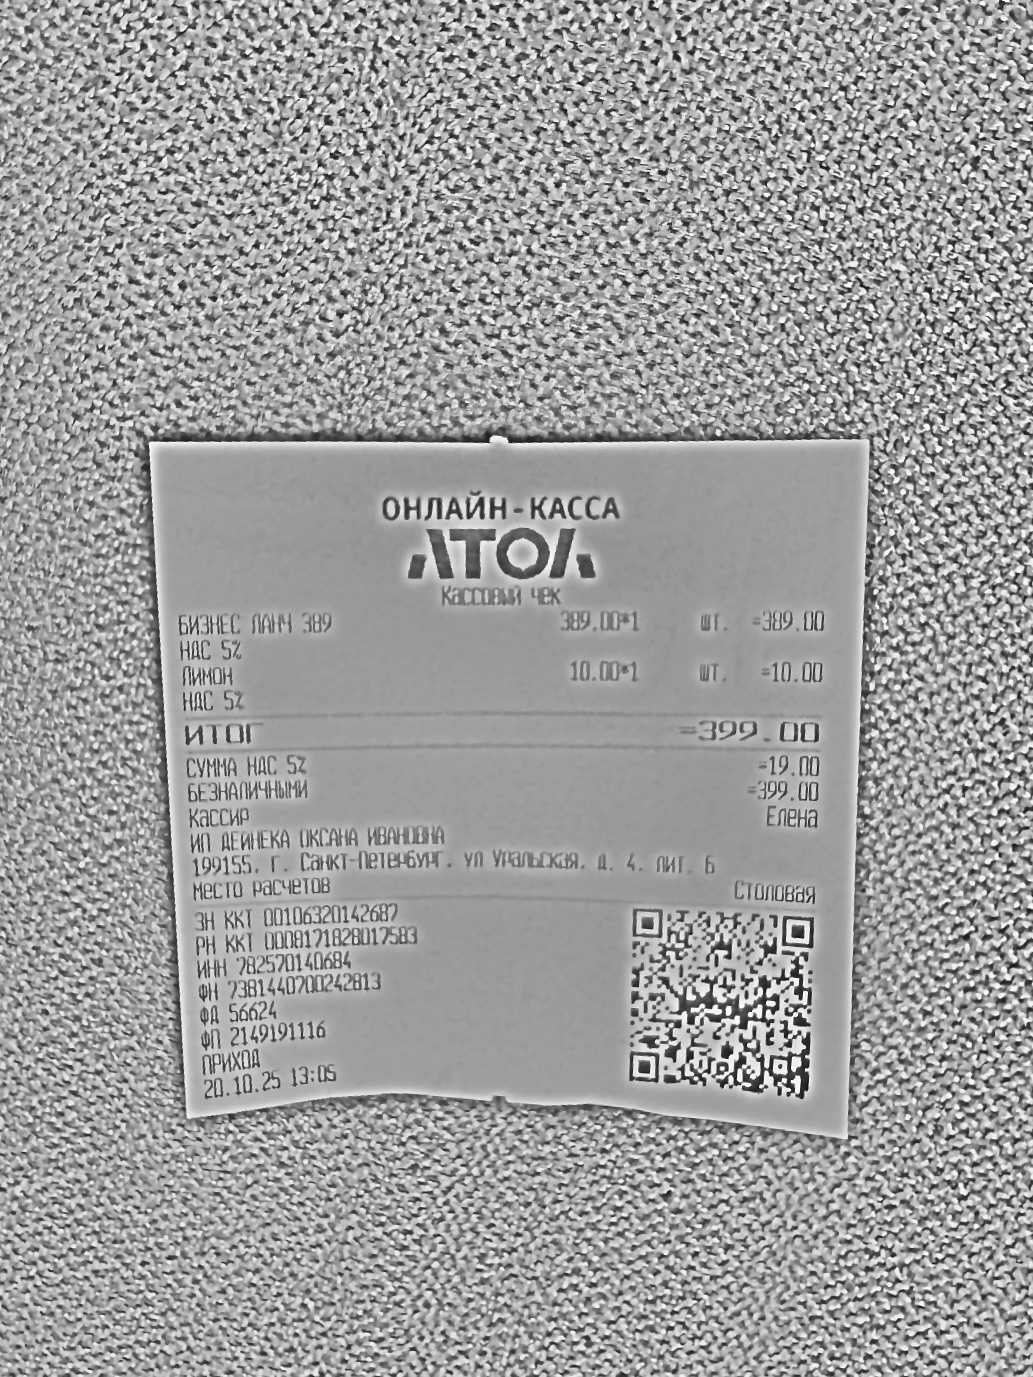
Продавец: ИП ДЕЙНЕКА ОКСАНА ИВАНОВНА
ИНН: 782570140684
Дата: 20.10.25
Товары: БИЗНЕС ЛАНЧ 389; ЛИМОН
Количество: 1; 1
Цена: 389.00; 10.00
Сумма: 389.00; 10.00
Итого: 399.00